Question: What do the imaging results show?
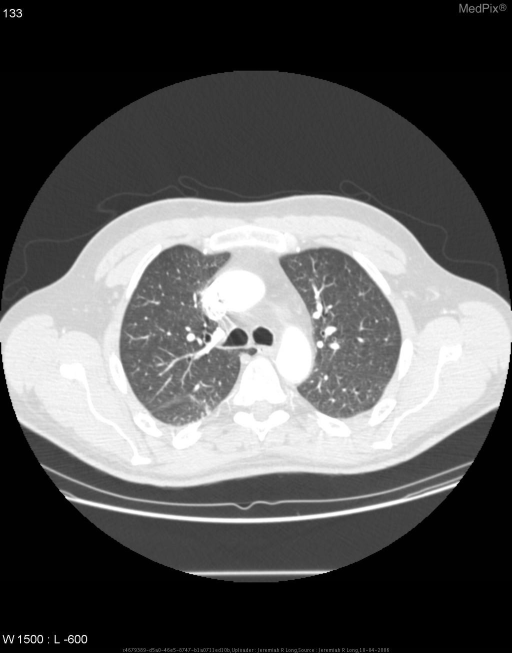
Answer: The imaging shows Contrast enhanced axial images (in lung windows) of the upper lungs demonstrates a pleural invagination from the right apex investing the azygous vein. Contrast enhanced axial images (in lung windows) of the upper lungs demonstrates a pleural invagination from the right apex investing the azygous vein..